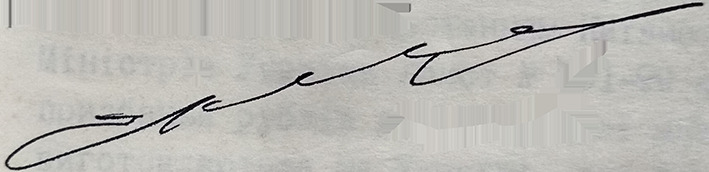
Signature of: vasyl yevtukhov